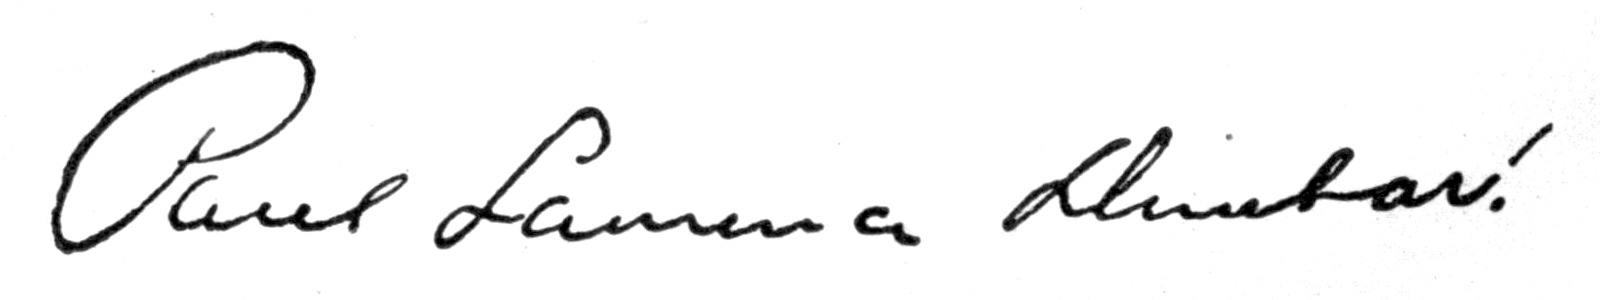
Signature of: paul laurence dunbar